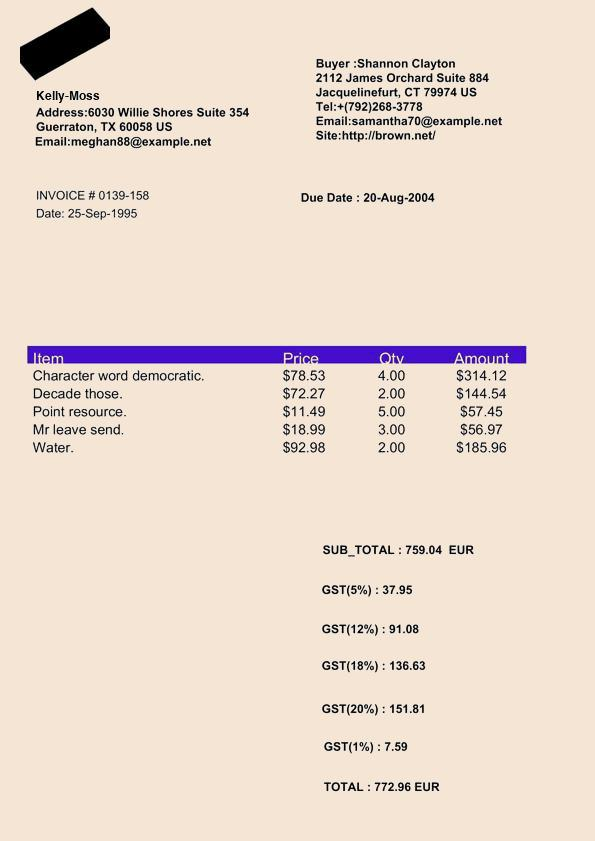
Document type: Invoice